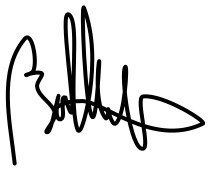
Signature of: patricia bullrich